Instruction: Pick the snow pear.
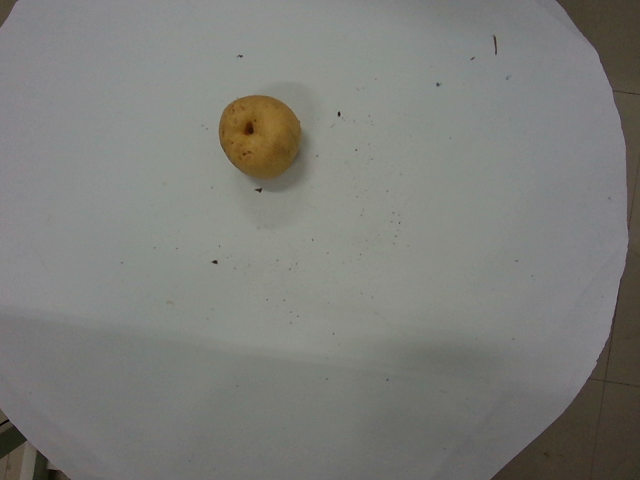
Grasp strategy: vertical